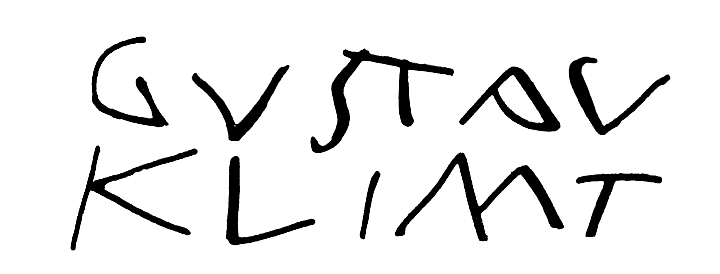
Signature of: gustav klimt